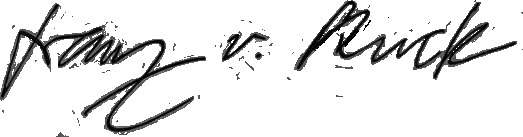
Signature of: franz stuck